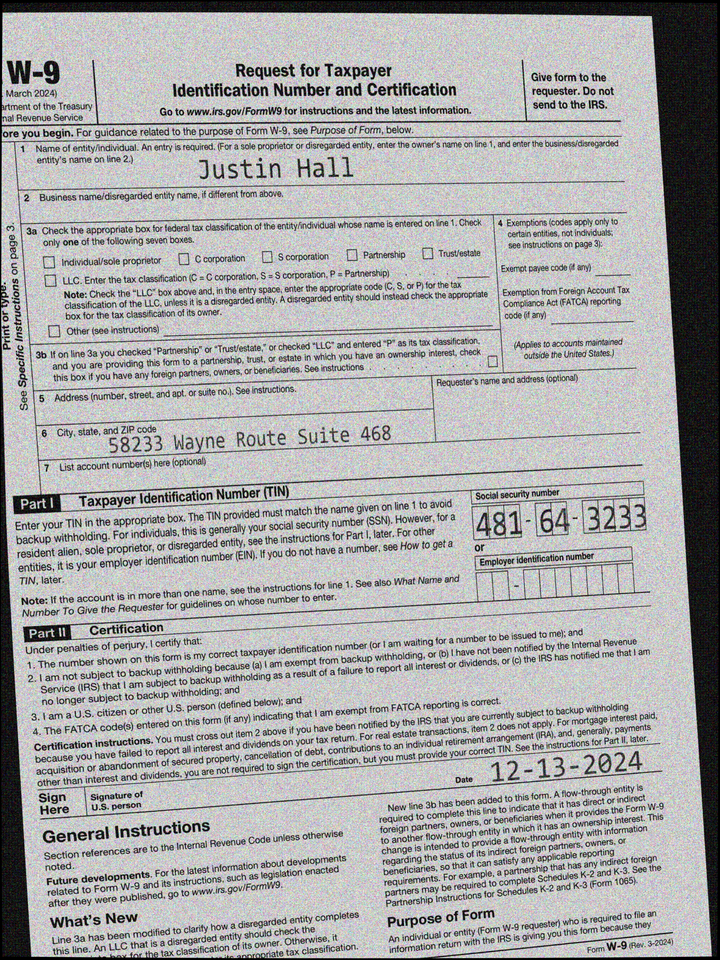
adr1: 58233 Wayne Route Suite 468
cbx: no
ssn: 481643233
enm: Justin Hall
sdt: 12-13-2024